Please extract the written amount, numerical amount, recipient's name, date on the cheque, and the bank's name from the image.
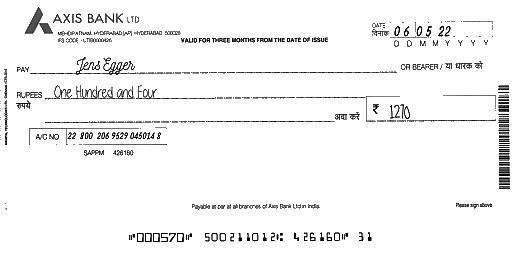
amt_in_words: One Hundred and Four
amt_in_figures: 1270
payee_name: Jens Egger
bank_name: AXIS BANK
cheque_date: 06/05/22